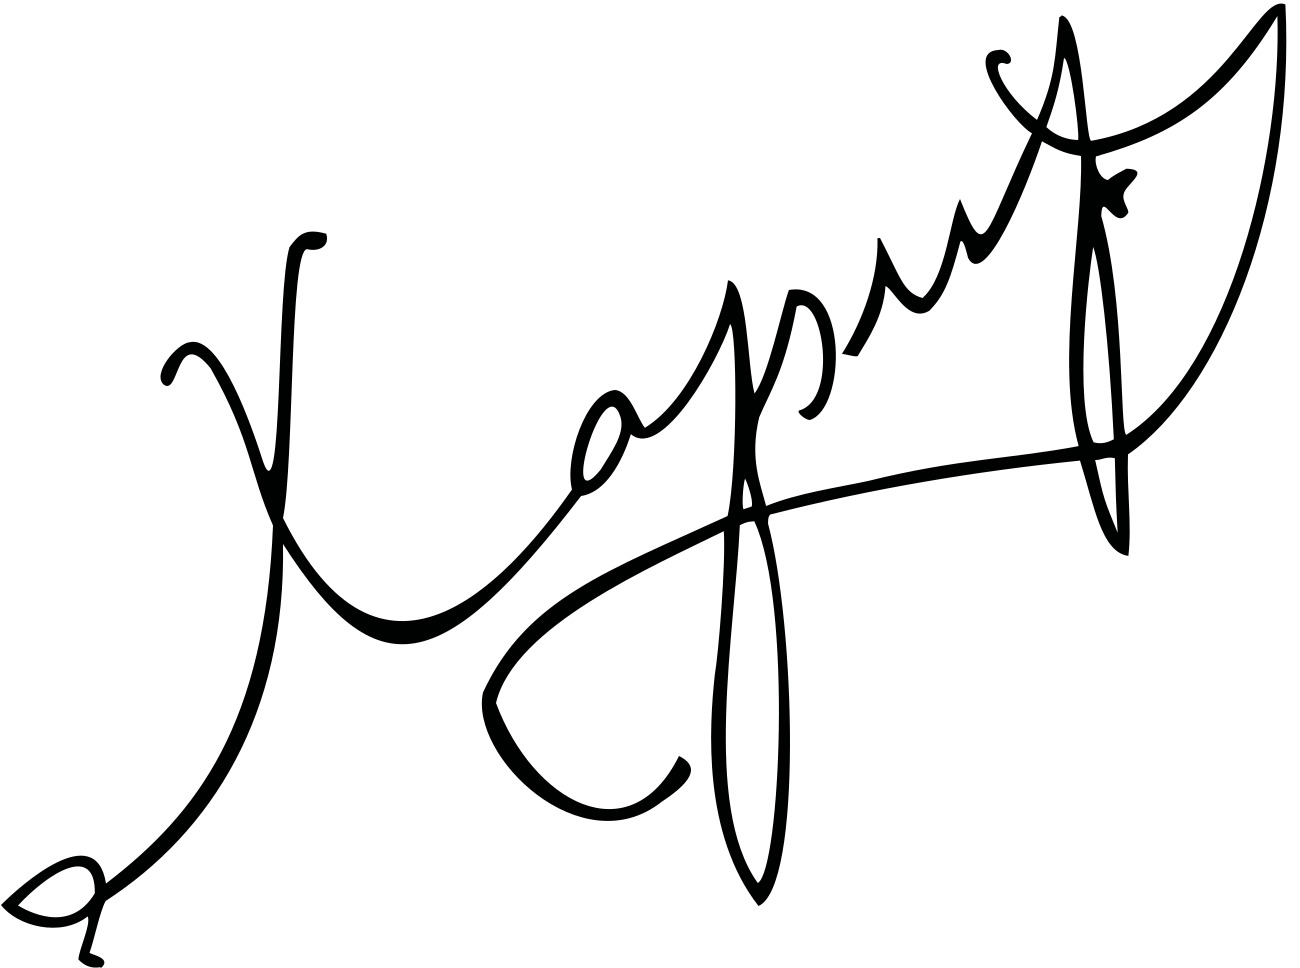
Signature of: valeri kharlamov